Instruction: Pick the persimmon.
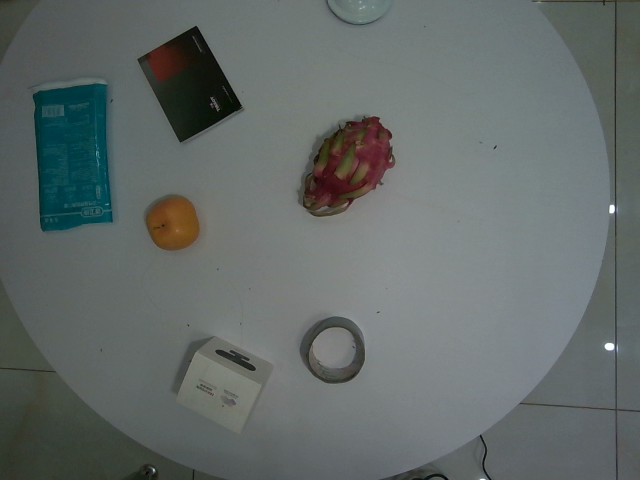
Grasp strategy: vertical